Question: Which state is mentioned in the document?
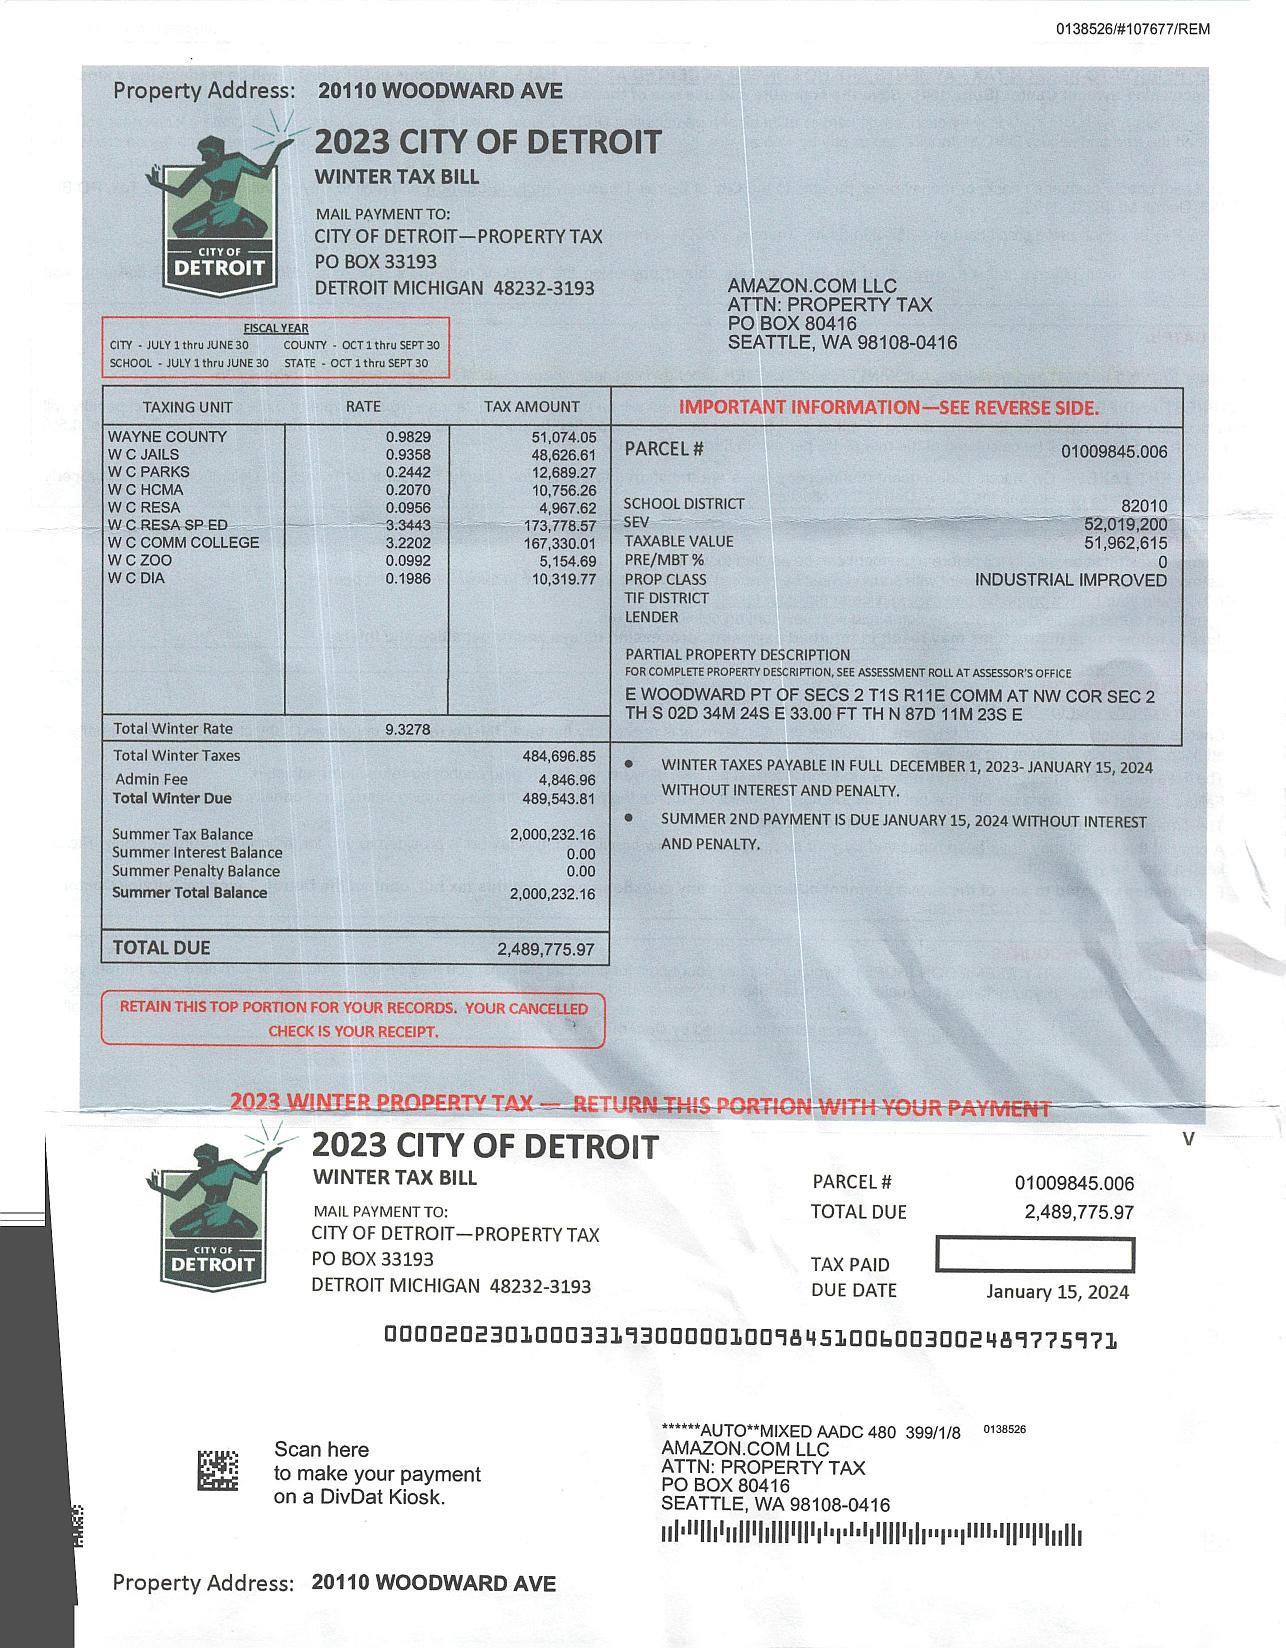
Answer: "MICHIGAN"